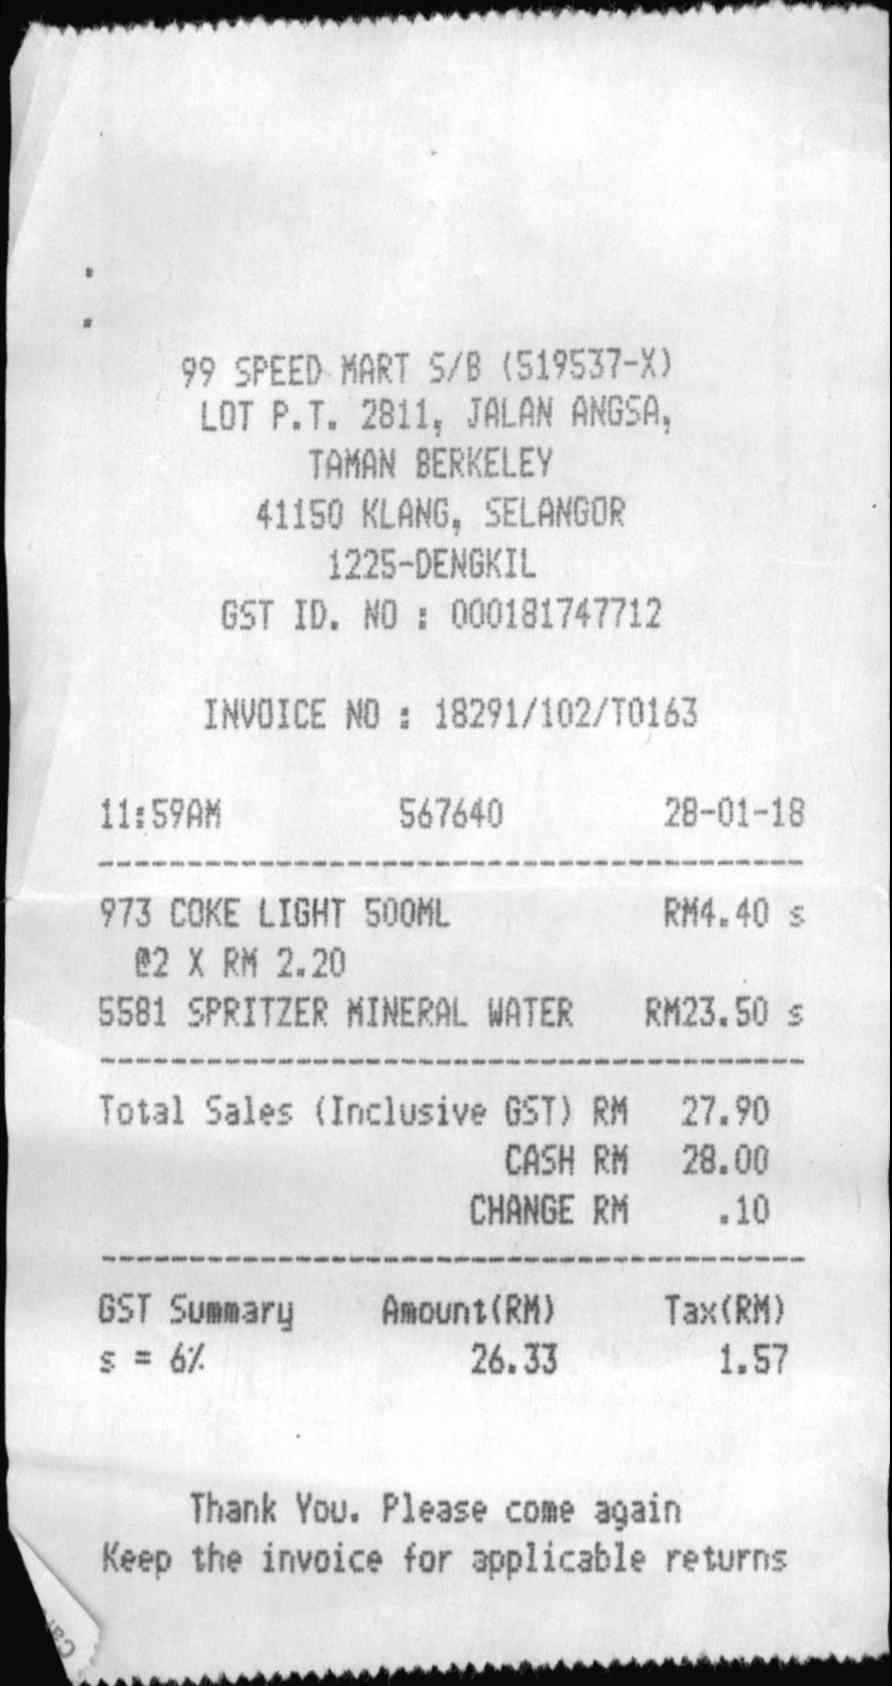
99 SPEED MART S/B (519537-X)
LOT P.T. 2811, JALAN ANGSA,
TAMAN BERKELEY
41150 KLANG, SELANGOR
1225-DENGKIL
GST ID. NO : 000181747712
INVOICE NO : 18291/102/T0163
11:59AM
567640
28-01-18
973 COKE LIGHT 500ML
RM4.40 S
@2 X RM 2.20
5581 SPRITZER MINERAL WATER
RM23.50 S
TOTAL SALES (INCLUSIVE GST) RM
27.90
CASH RM
28.00
CHANGE RM
.10
GST SUMMARY
AMOUNT(RM)
TAX(RM)
S = 6%
26.33
1.57
THANK YOU. PLEASE COME AGAIN
KEEP THE INVOICE FOR APPLICABLE RETURNS